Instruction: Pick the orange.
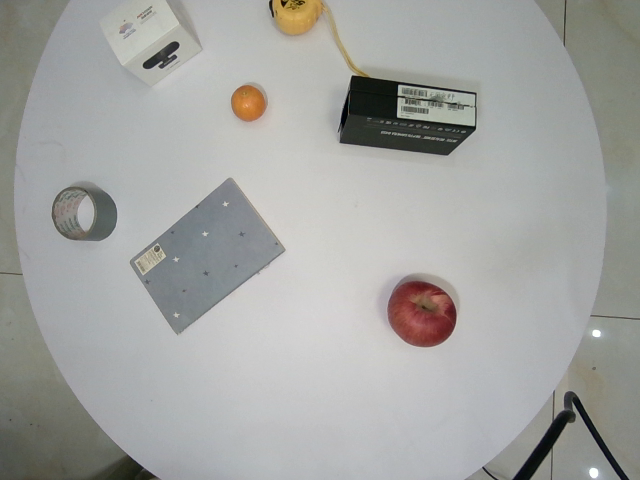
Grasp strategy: vertical